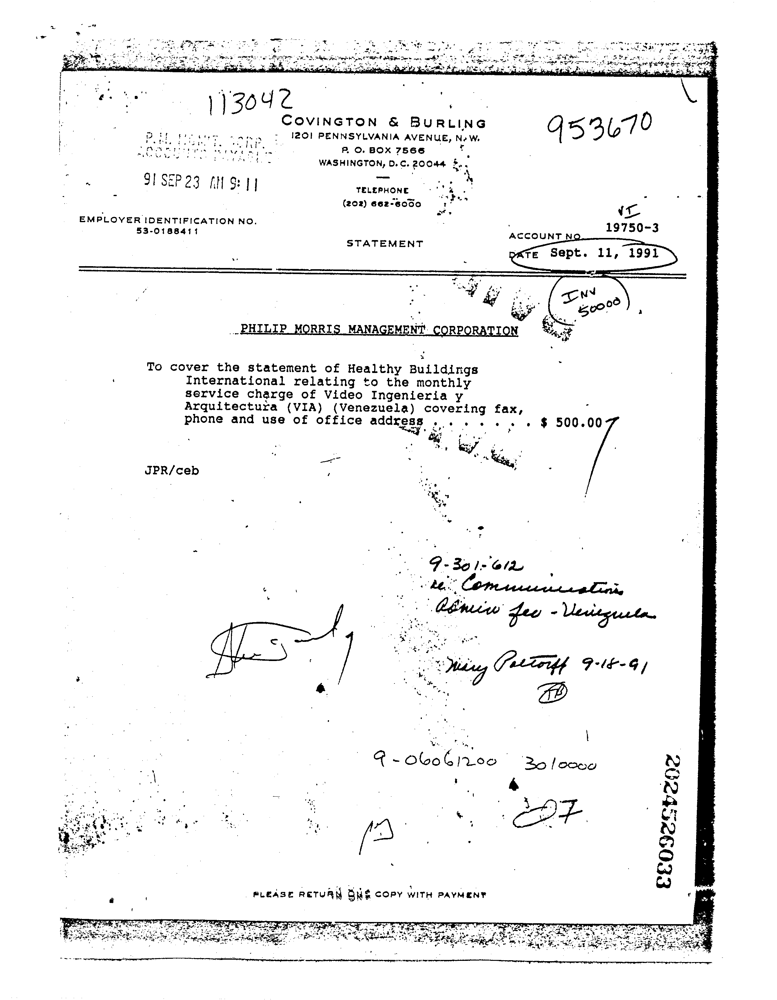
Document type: Invoice